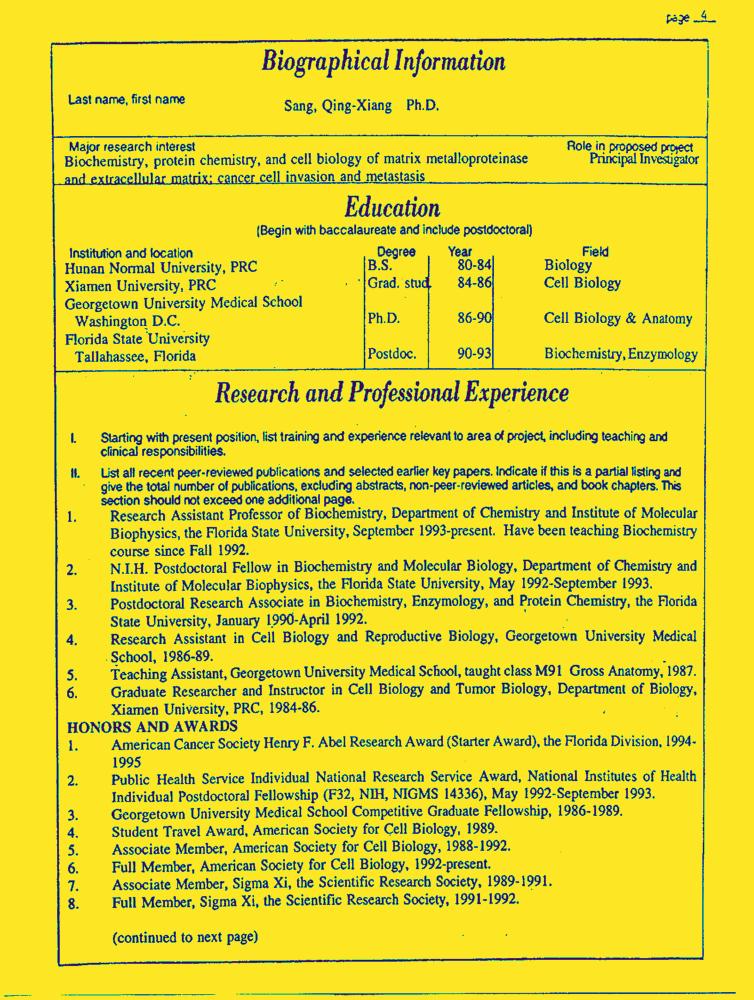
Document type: Resume-Doc